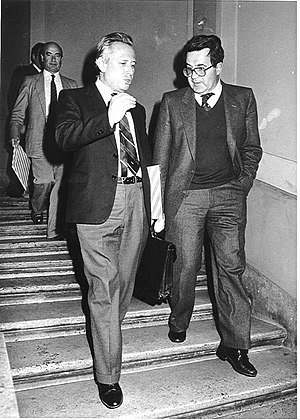
English: Romano Prodi and Luigi Granelli